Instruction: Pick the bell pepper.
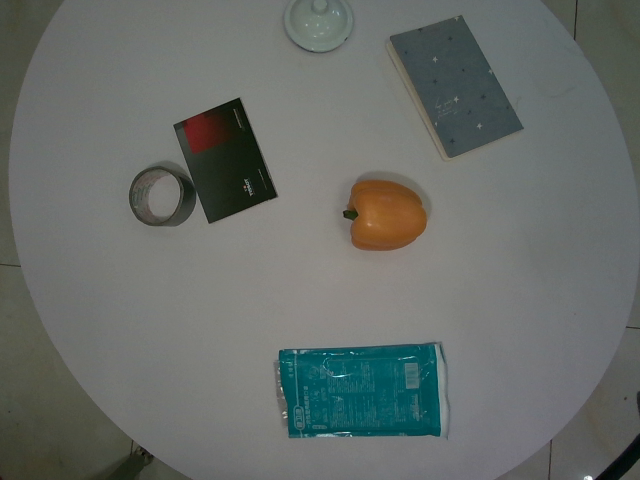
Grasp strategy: vertical